Question: How is the history relevant to the case?
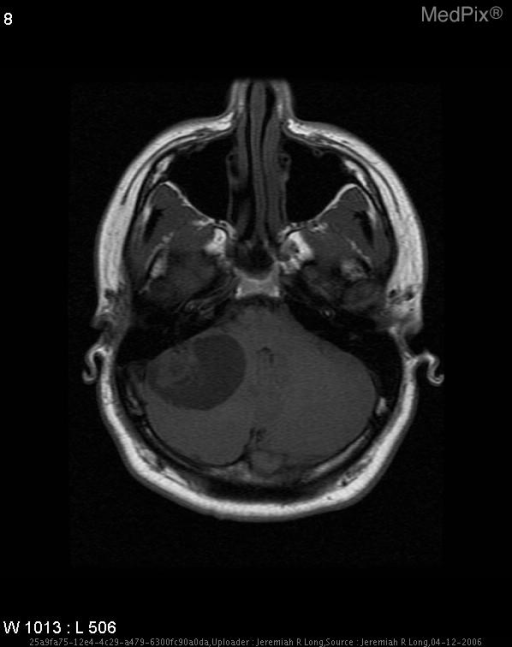
Answer: The patient's history of 26 year-old male with a history of a right posterior fossa mass. is key in understanding the case.